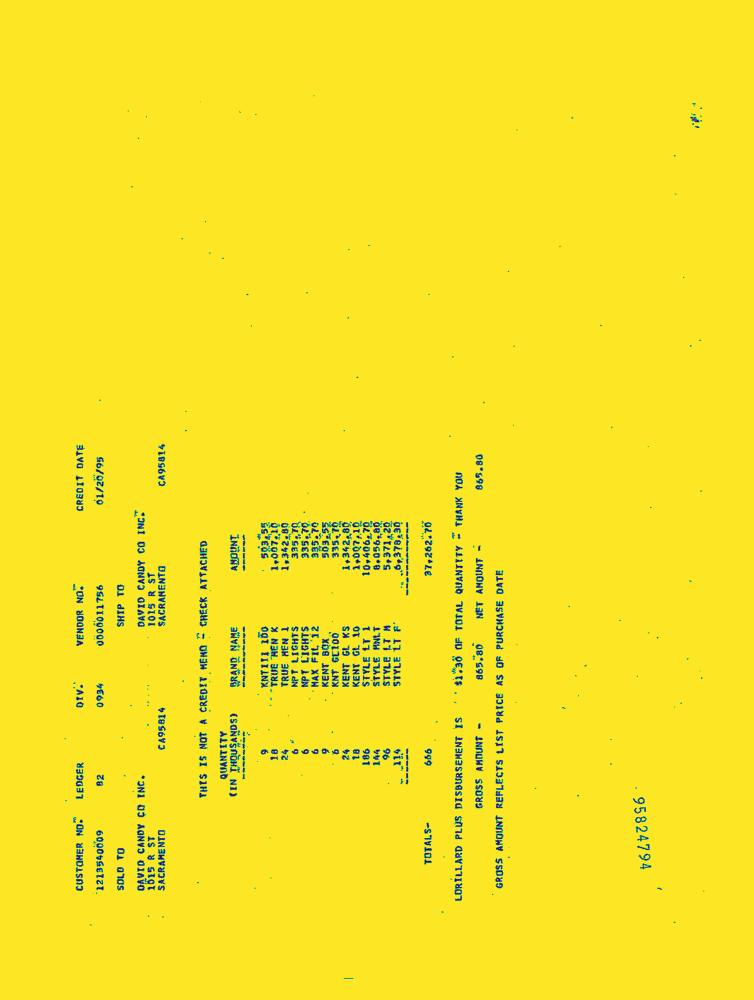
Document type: Invoice-Doc